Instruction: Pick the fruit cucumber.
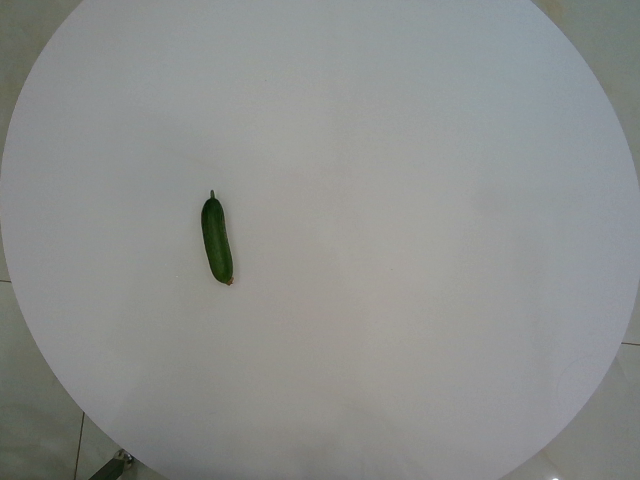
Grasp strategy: vertical